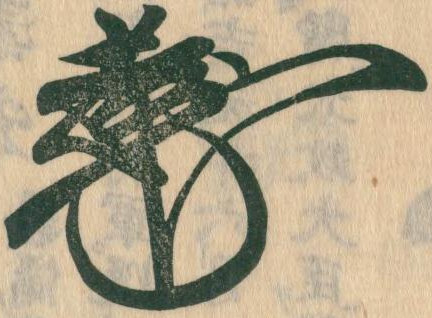
Signature of: ashikaga yoshimochi